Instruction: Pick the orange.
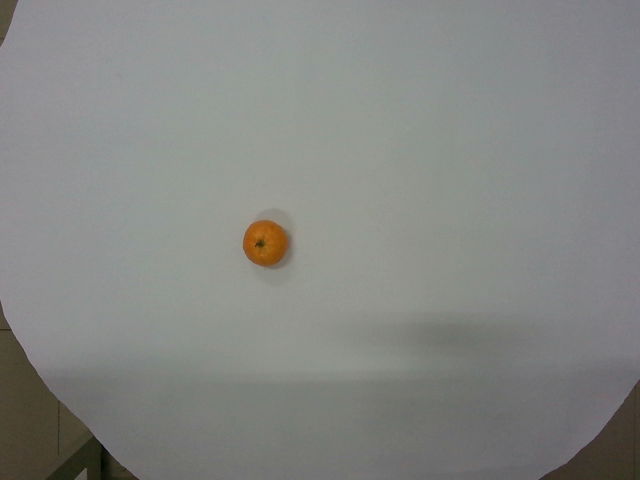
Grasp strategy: vertical